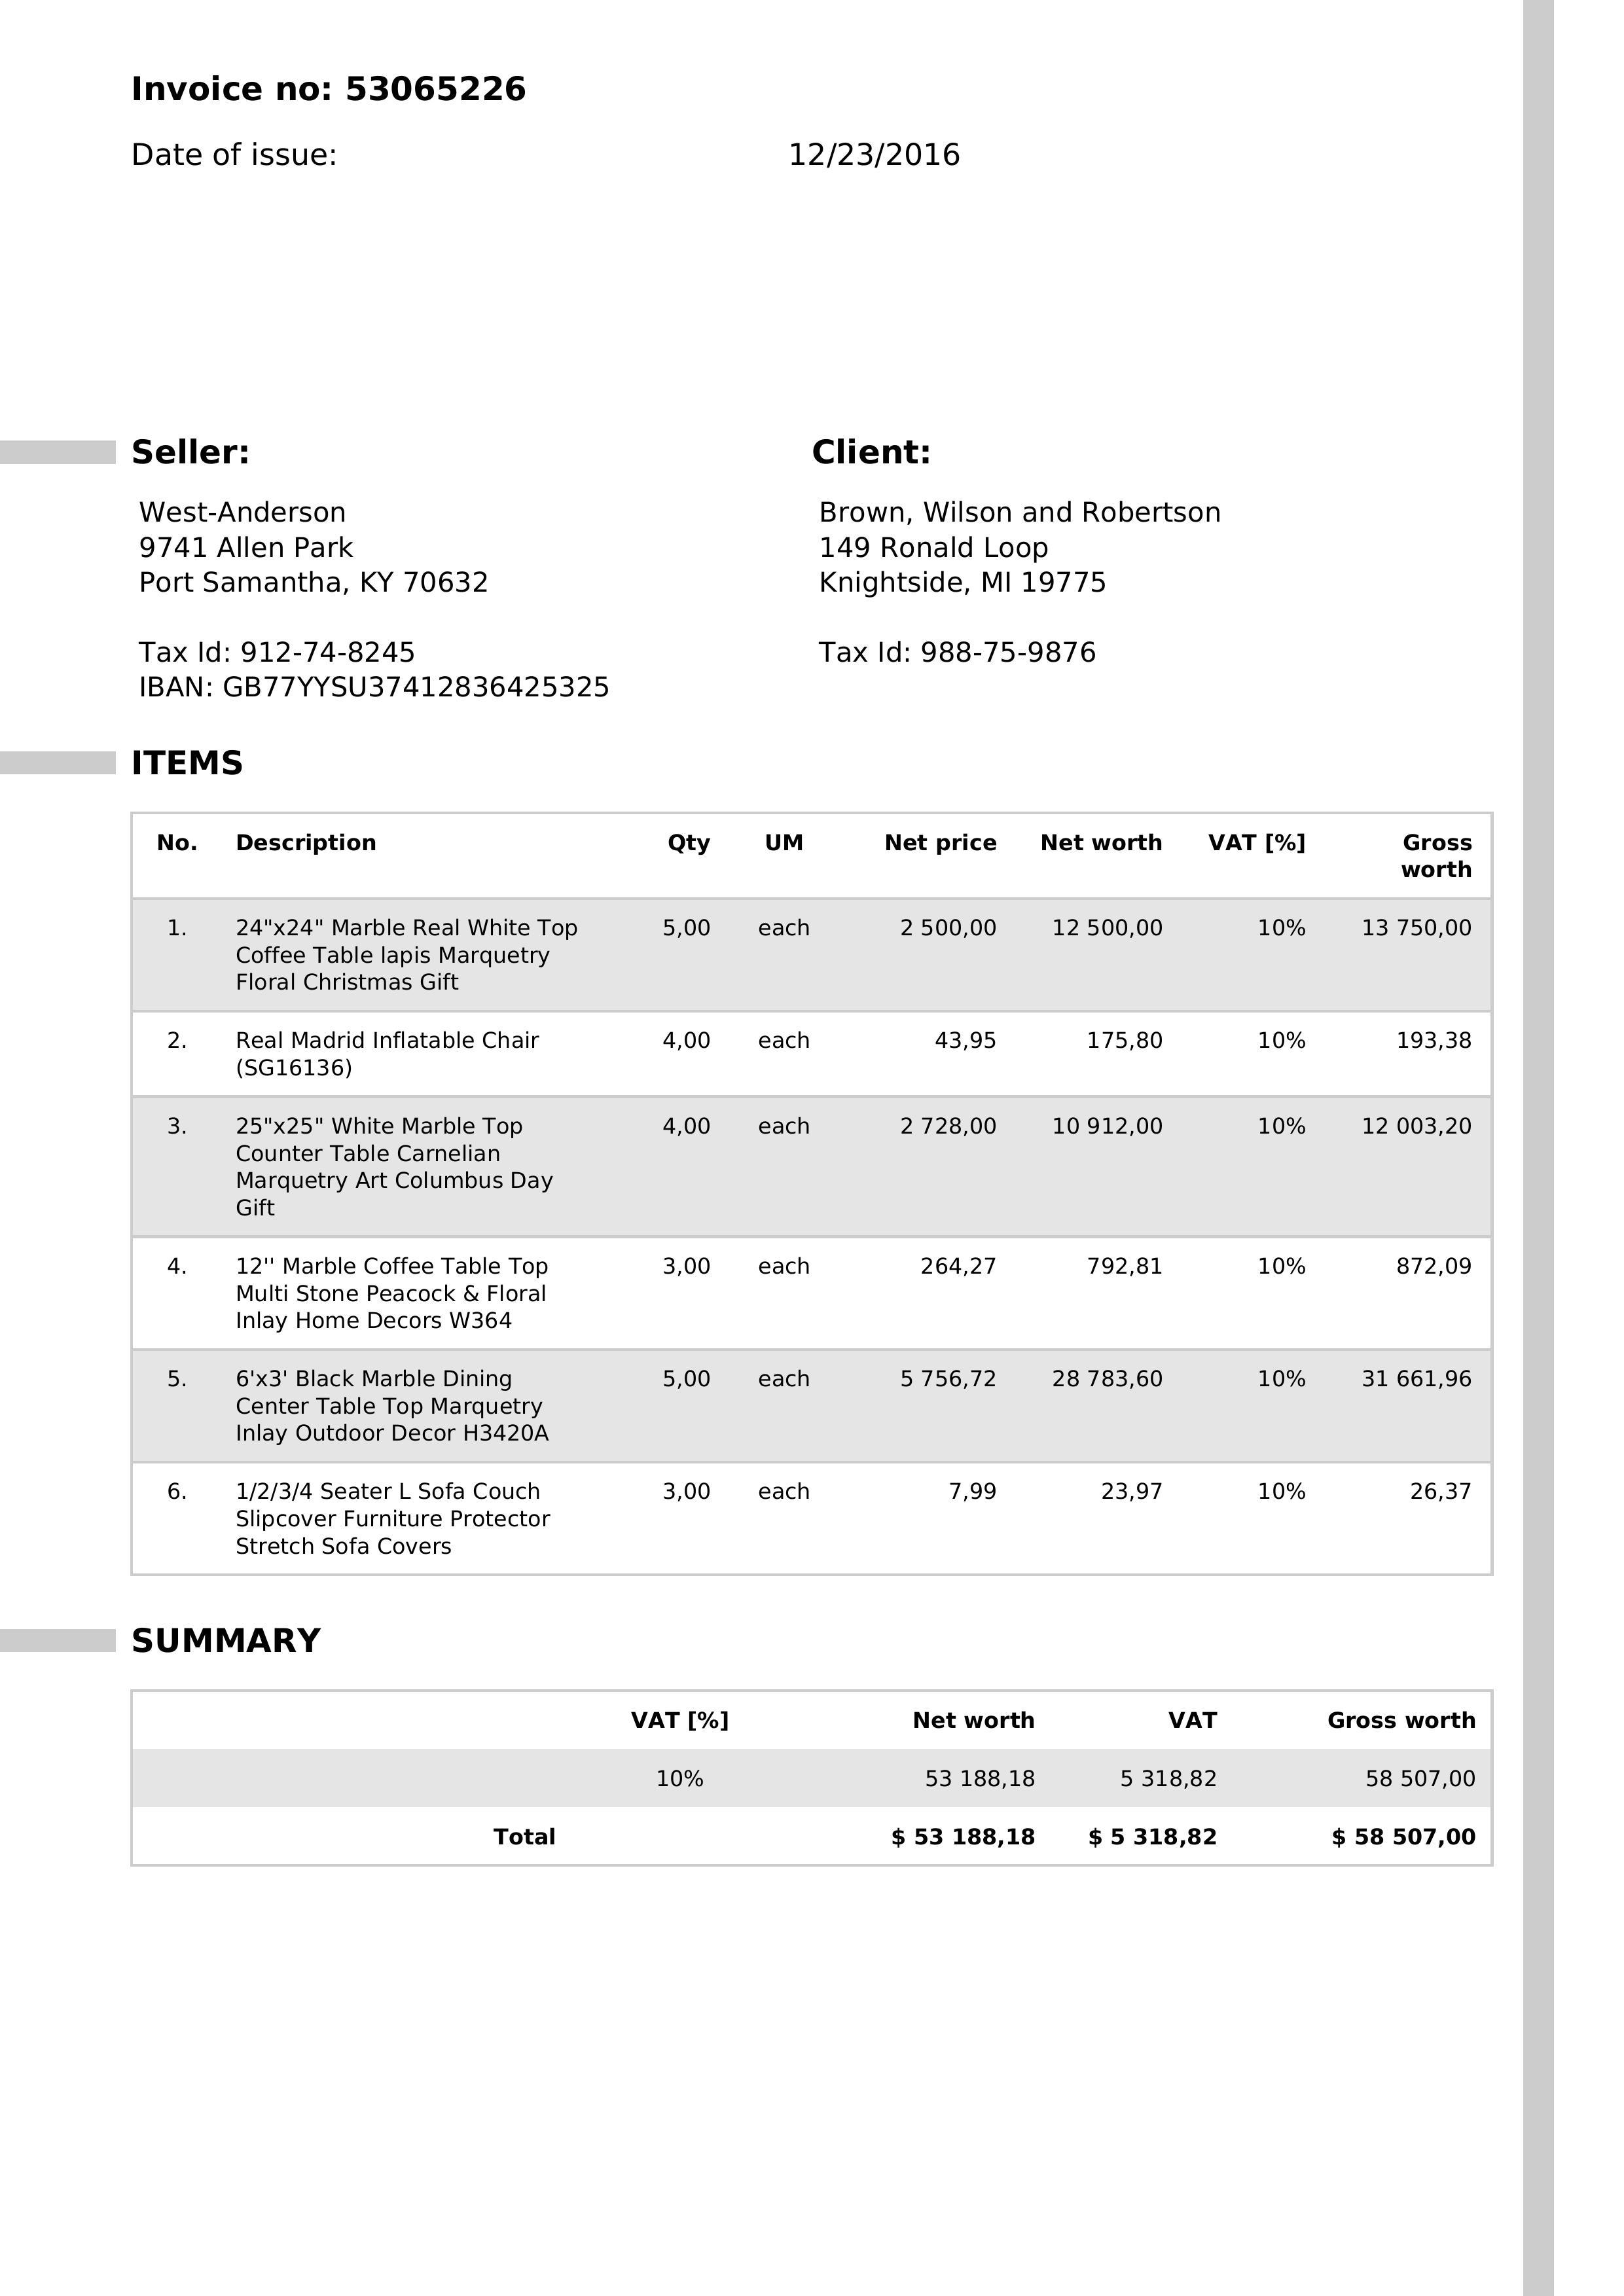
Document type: Invoice